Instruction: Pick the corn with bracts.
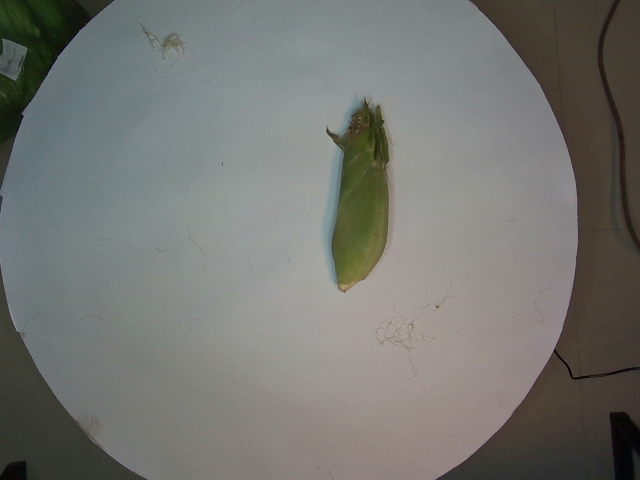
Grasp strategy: vertical